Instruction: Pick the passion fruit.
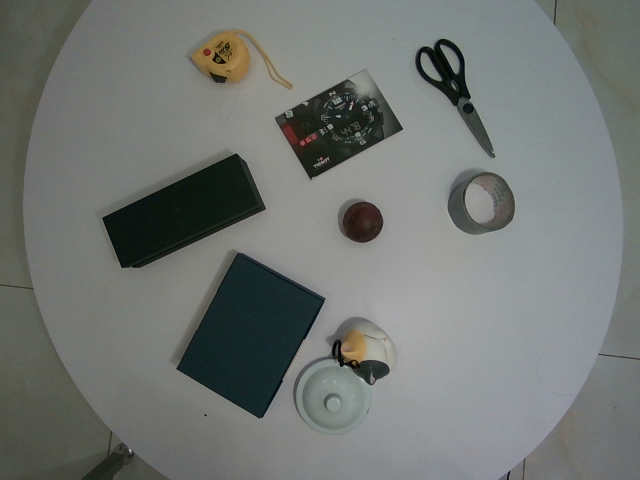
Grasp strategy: vertical